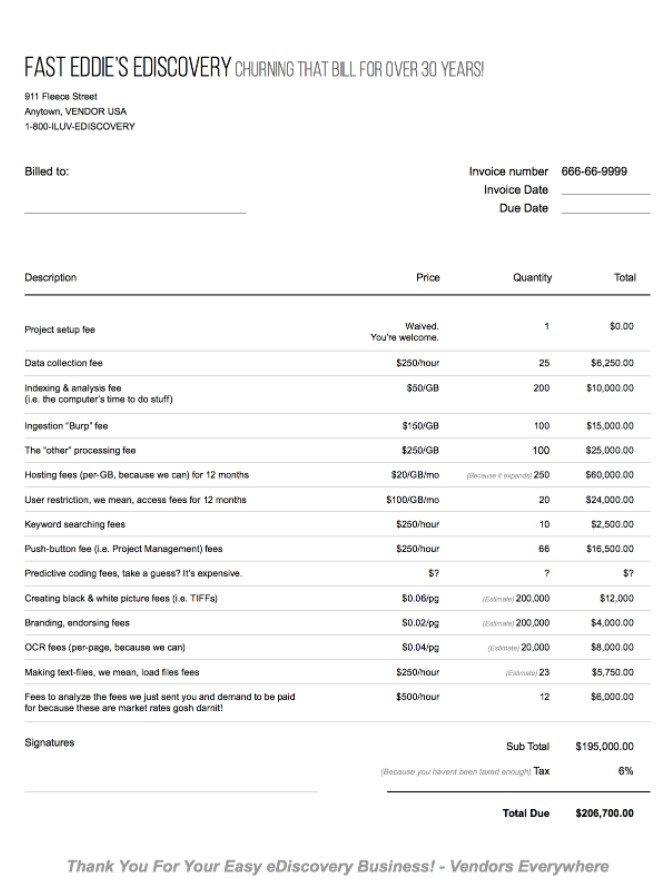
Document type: Invoice